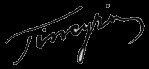
Signature of: kärim tinçurin